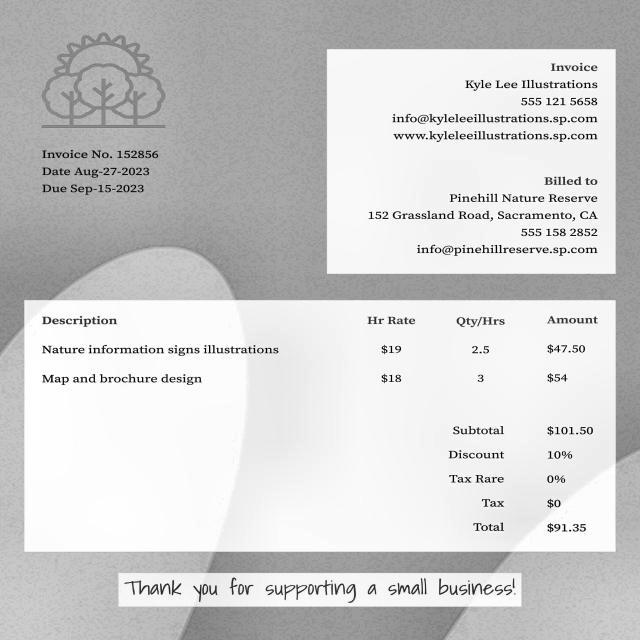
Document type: Invoice